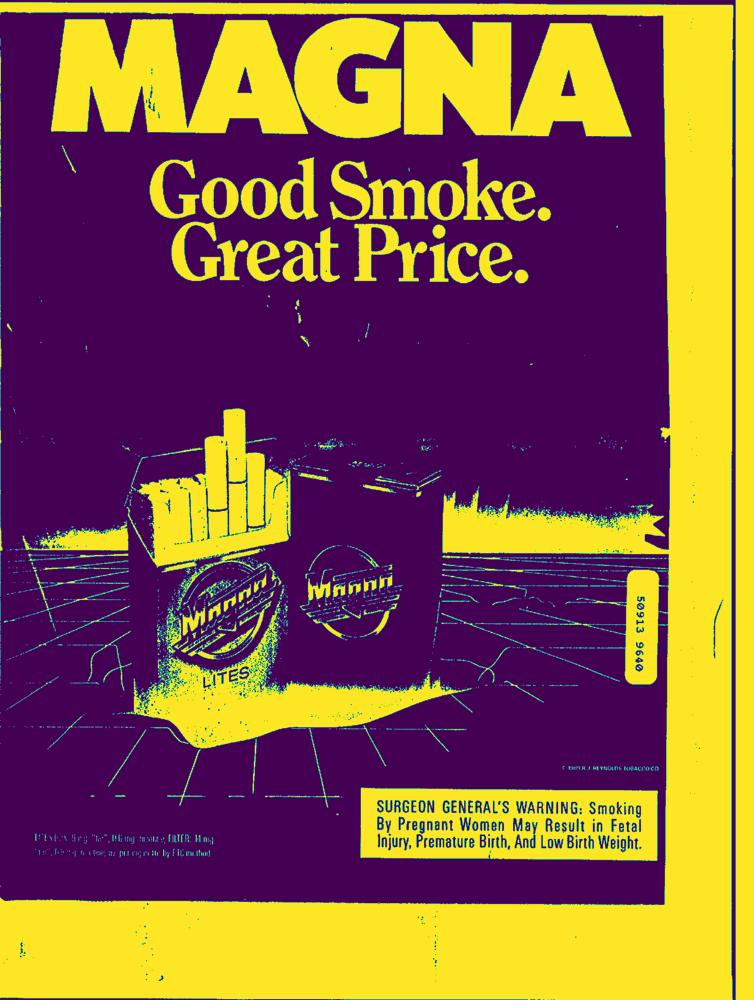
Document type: AD